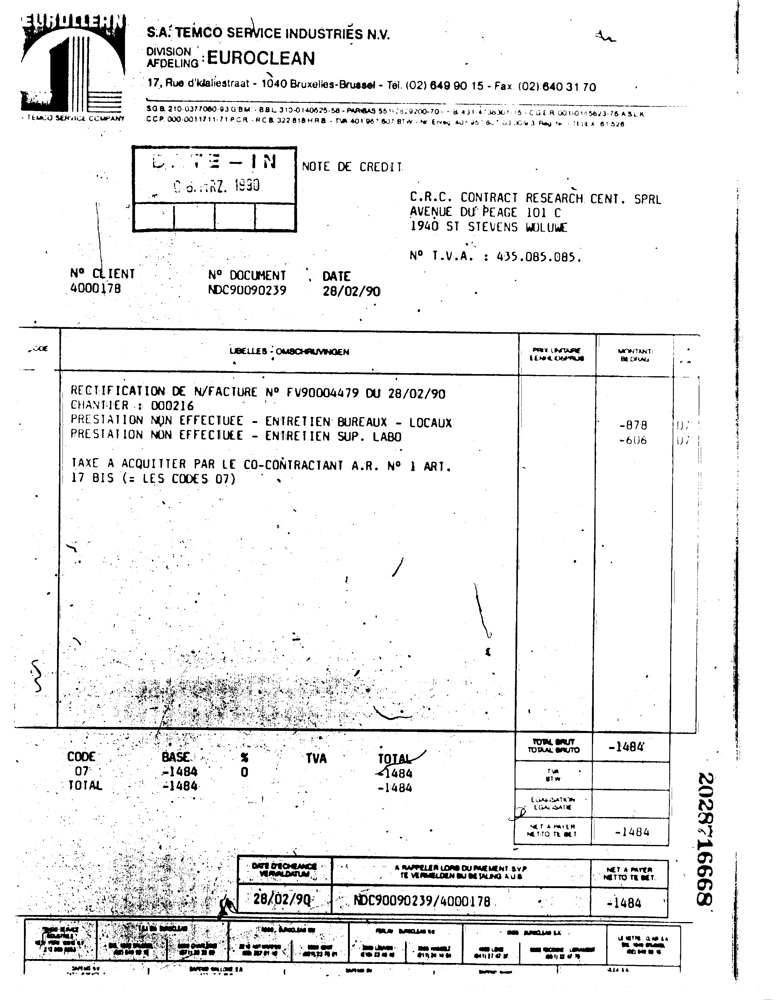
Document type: Invoice